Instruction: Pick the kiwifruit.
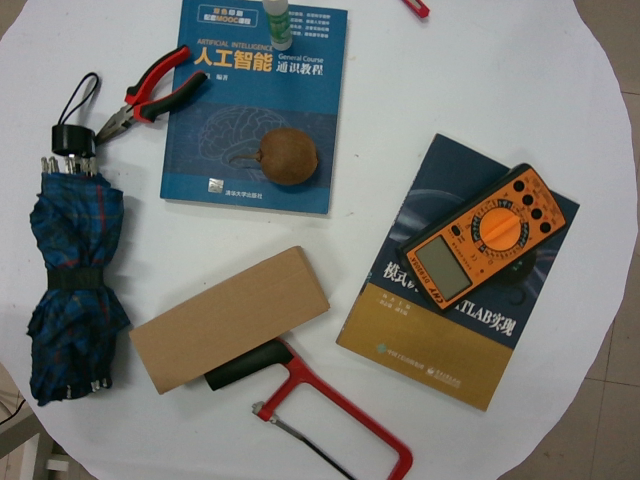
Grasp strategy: vertical